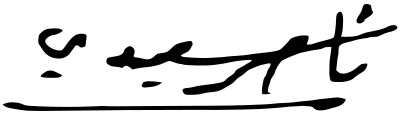
Signature of: nasser saidi